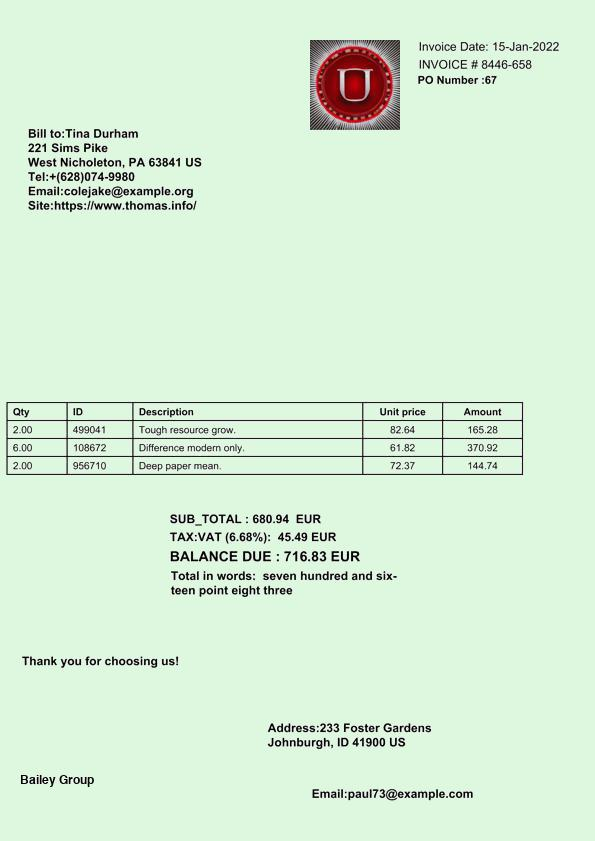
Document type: Invoice